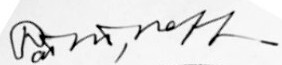
Signature of: pat morris neff